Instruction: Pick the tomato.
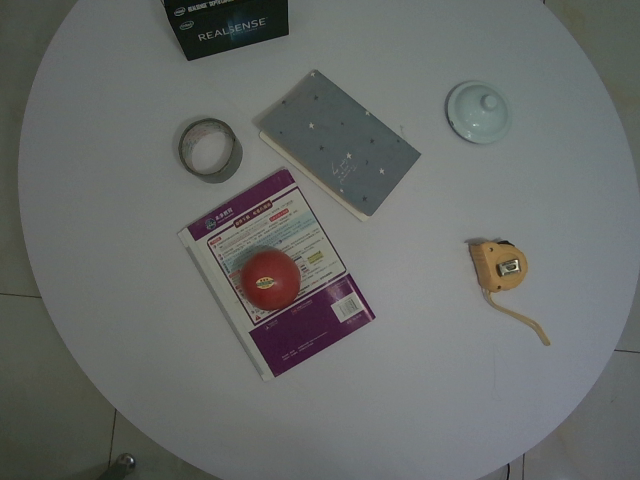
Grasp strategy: vertical